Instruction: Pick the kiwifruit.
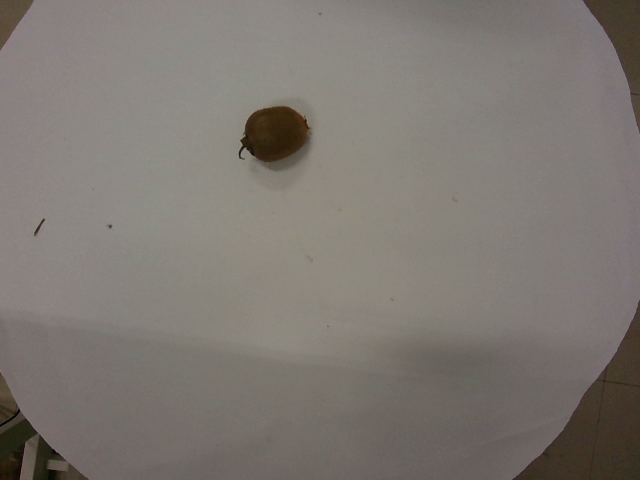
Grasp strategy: vertical